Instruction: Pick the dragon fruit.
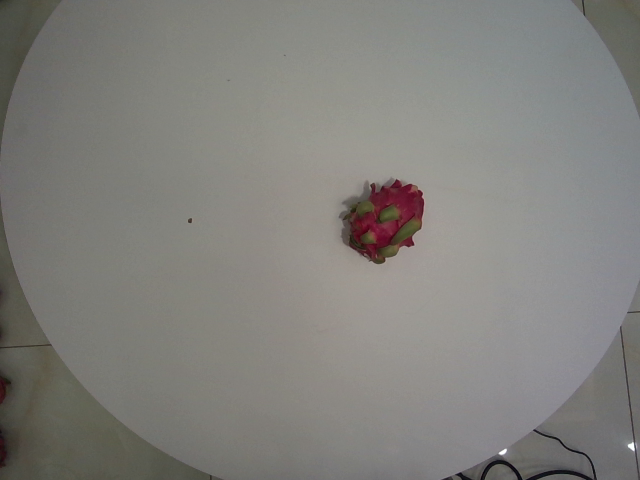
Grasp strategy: vertical